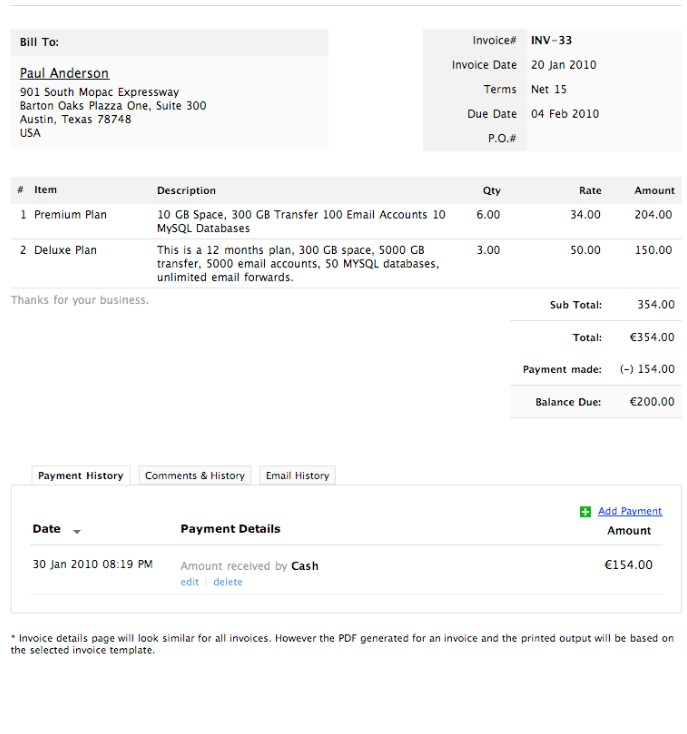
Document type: Invoice